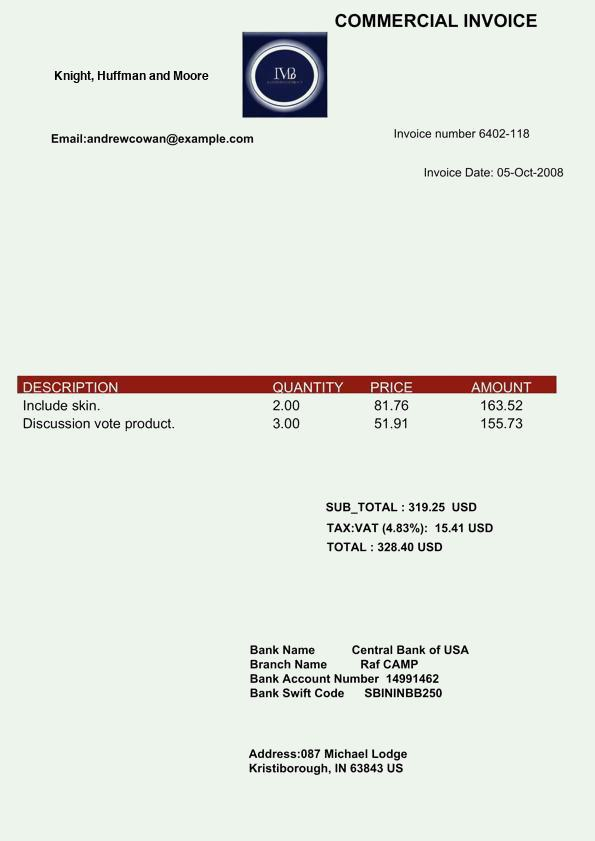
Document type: Invoice